Question: What type of tax is indicated in the document, personal property or real estate?
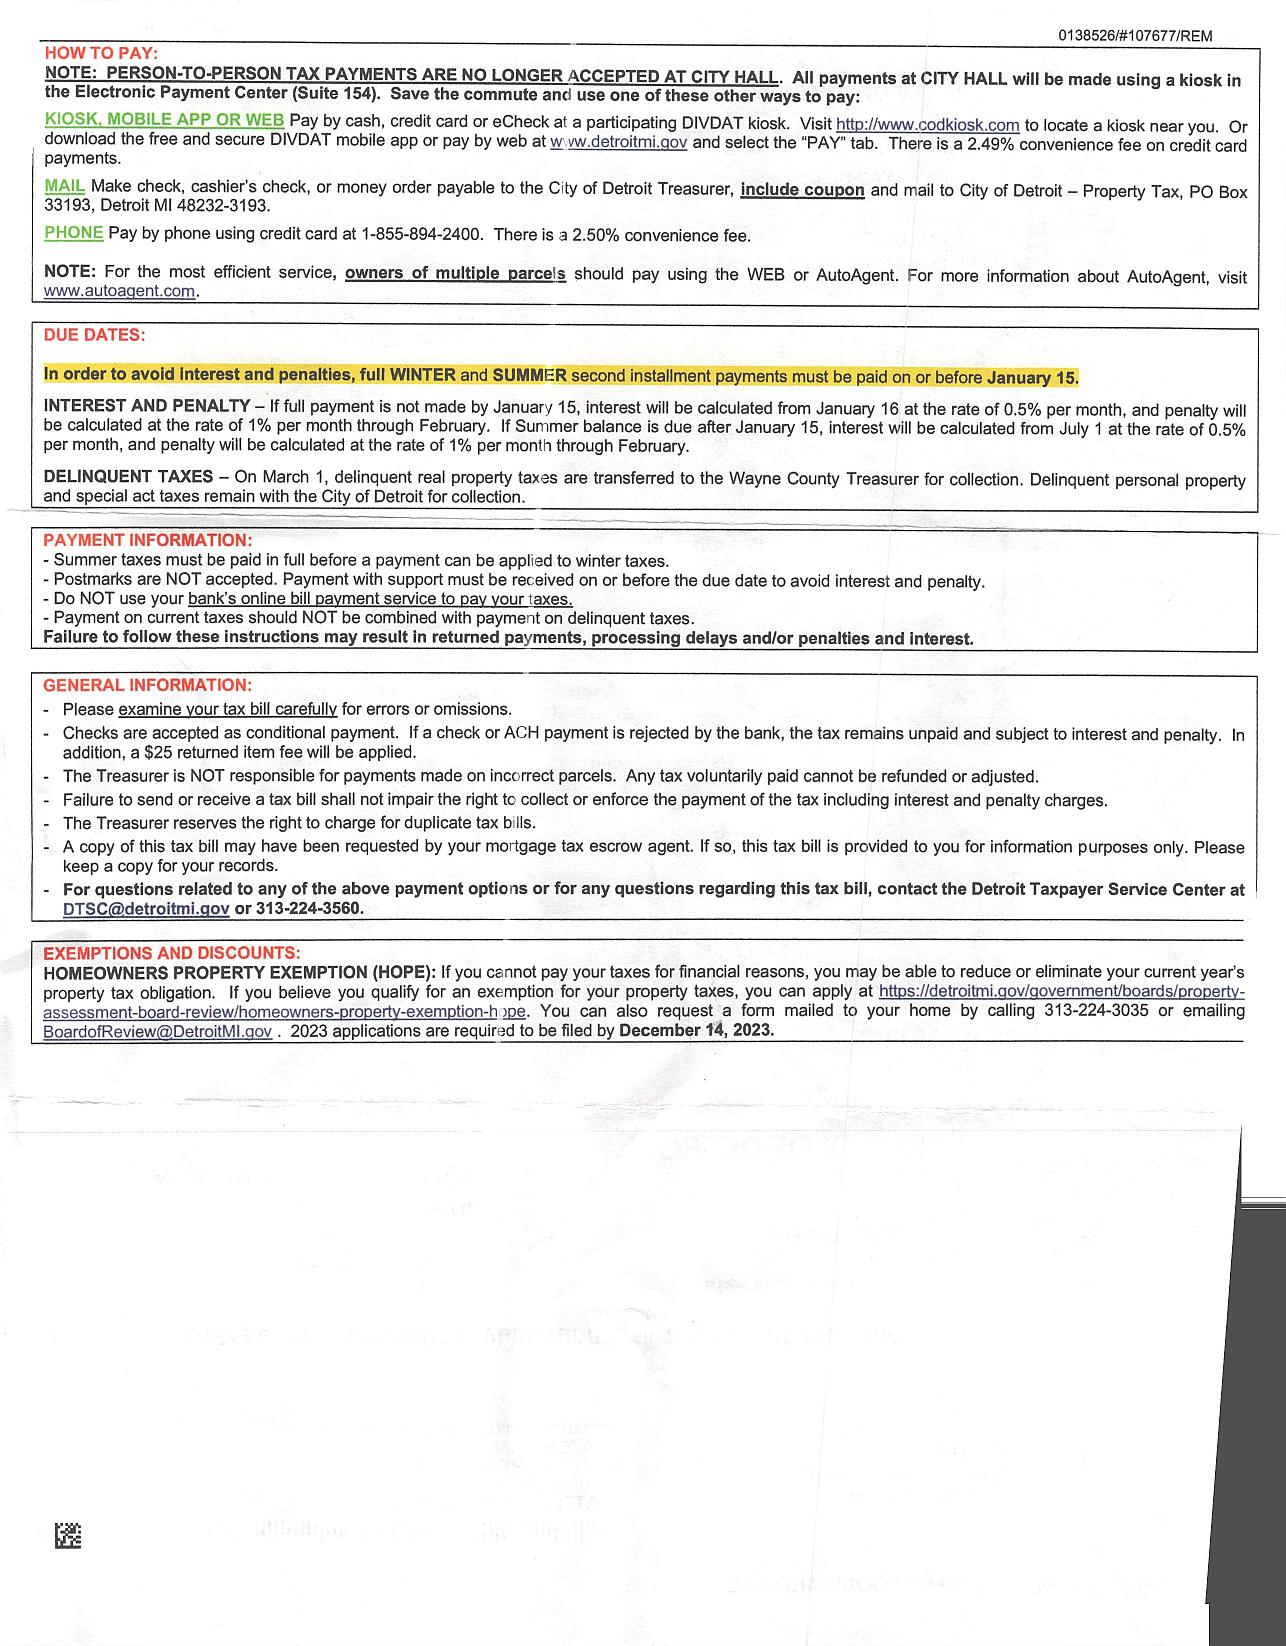
Answer: "Real Estate Tax"